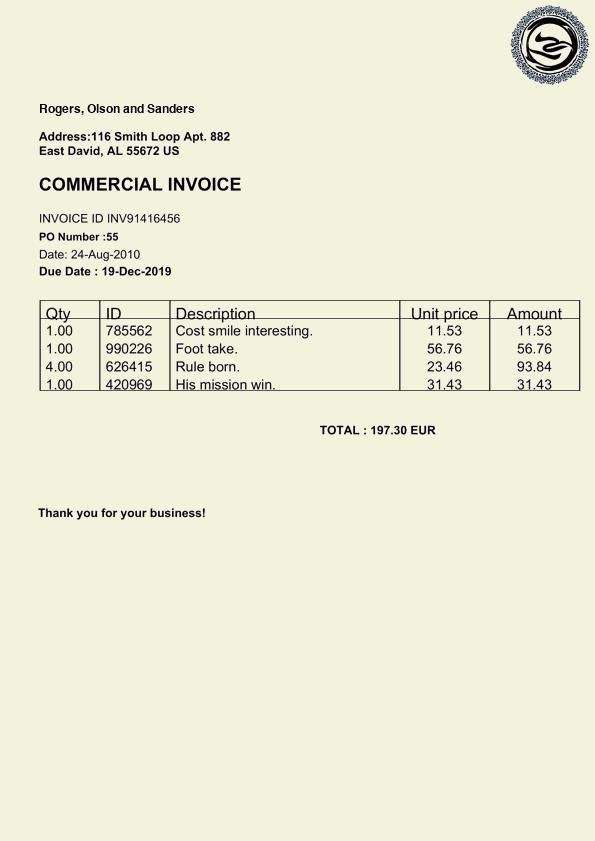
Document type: Invoice